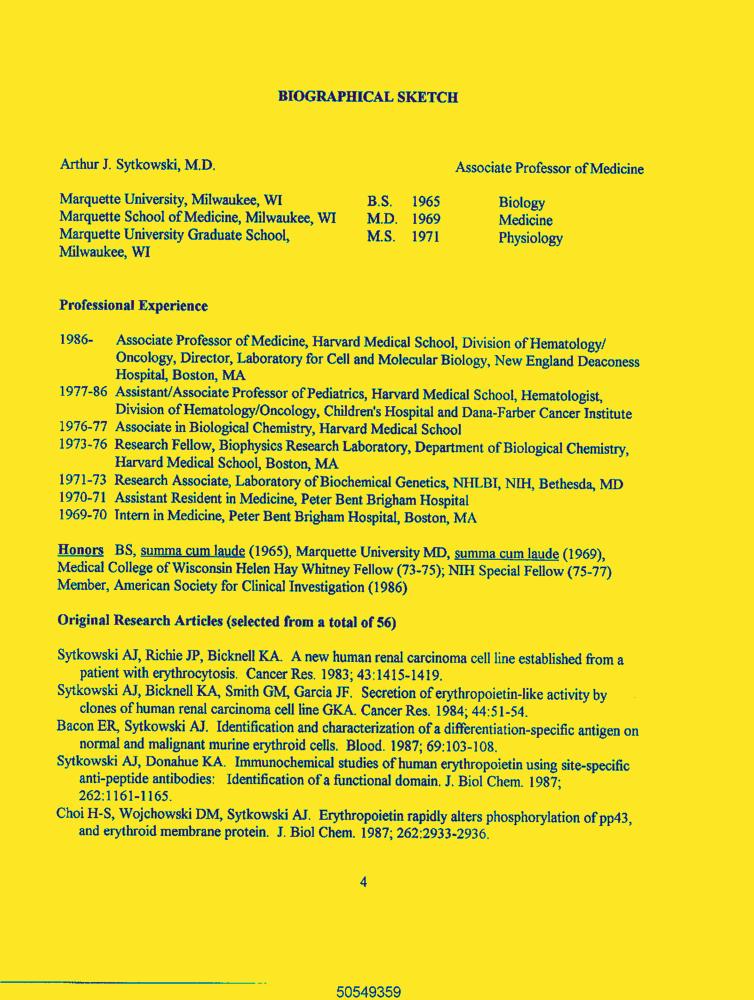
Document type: Resume-Doc